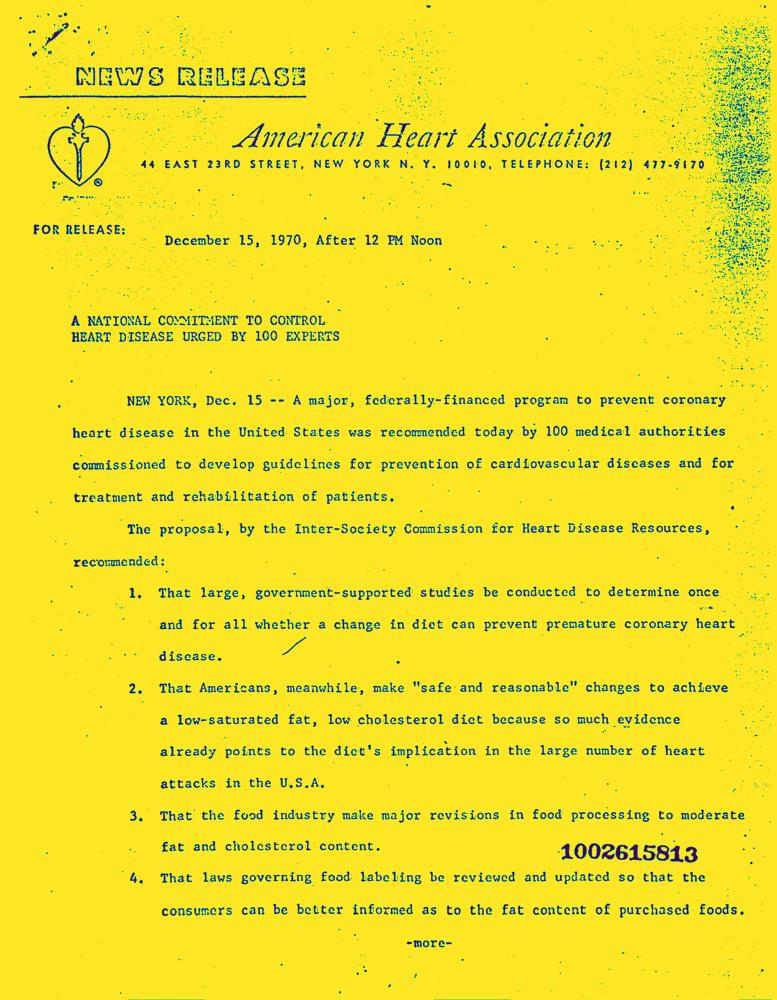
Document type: News-Article